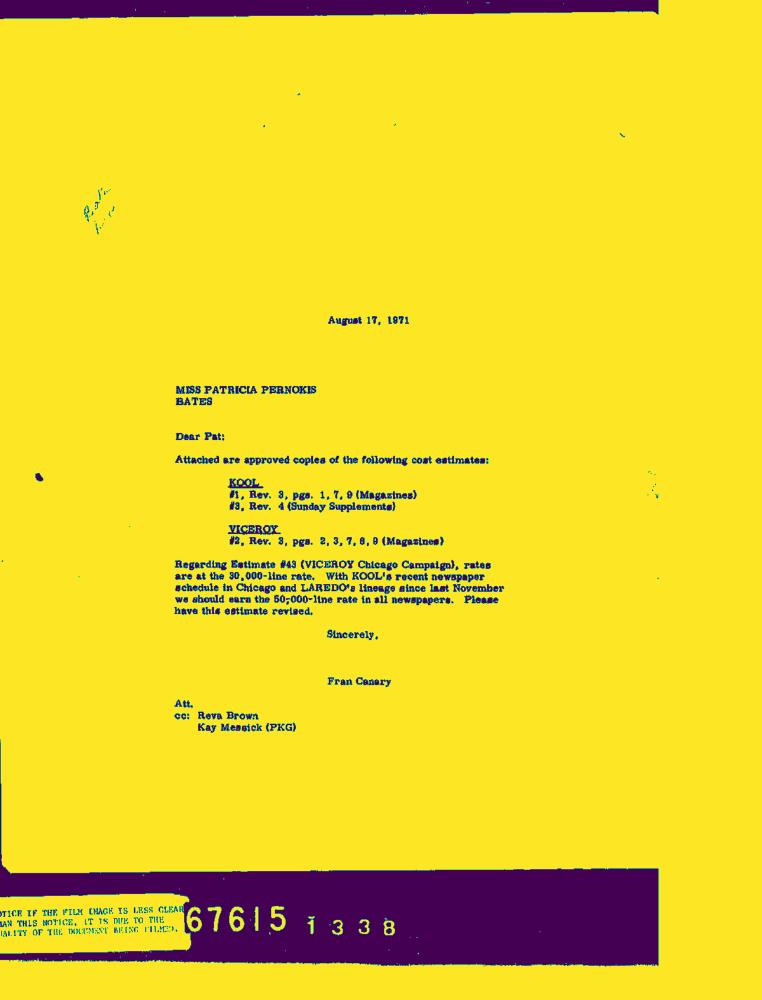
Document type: Letter-Doc